Question: What jurisdiction, city, or county is the document associated with?
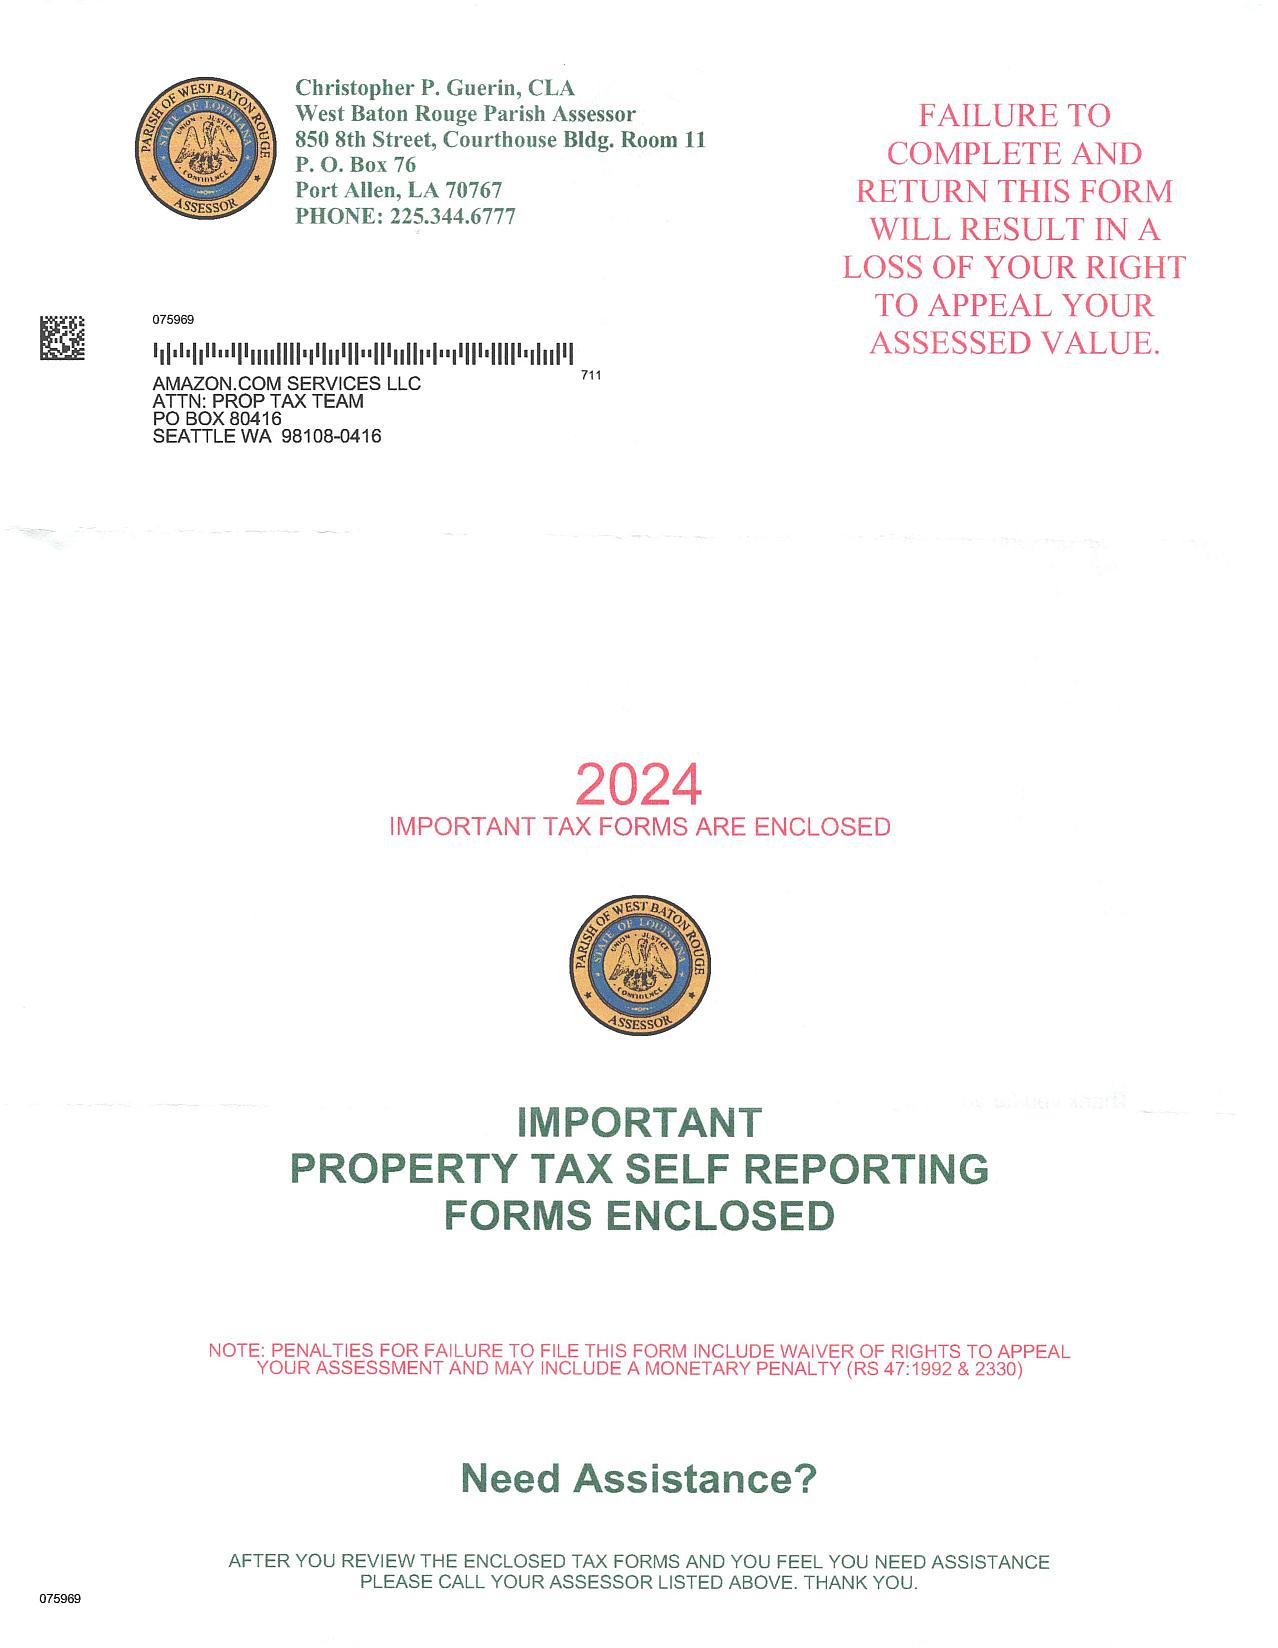
Answer: "West Baton Rouge Parish"